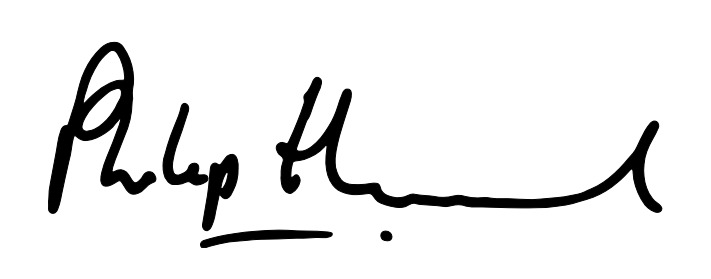
Signature of: philip hammond